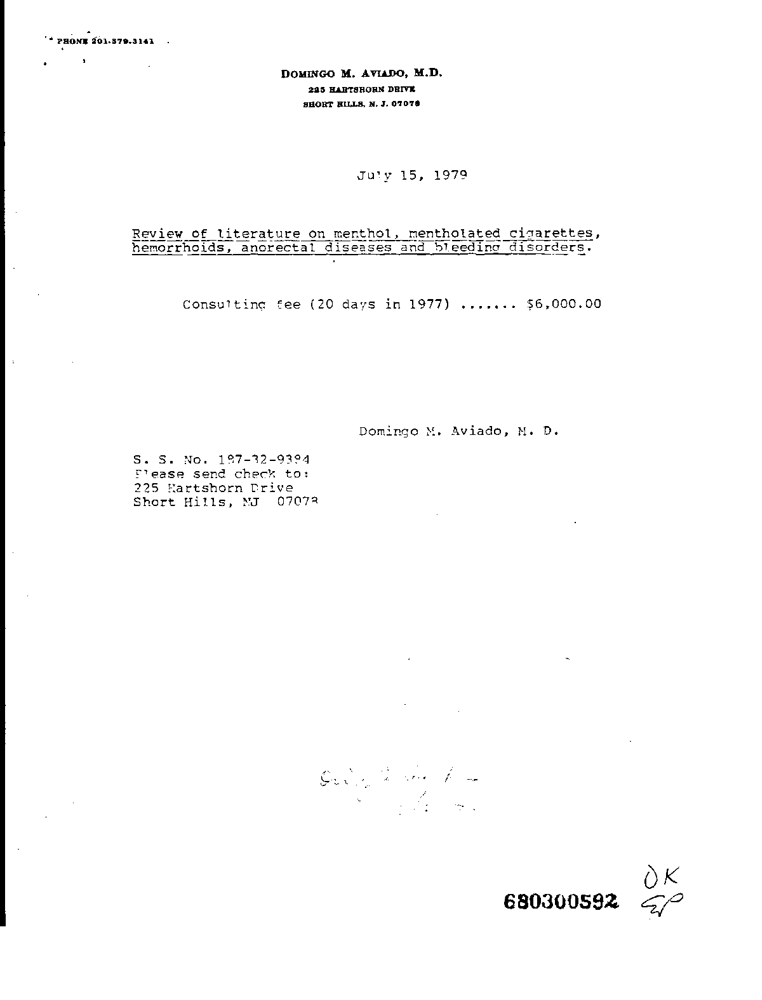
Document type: Invoice